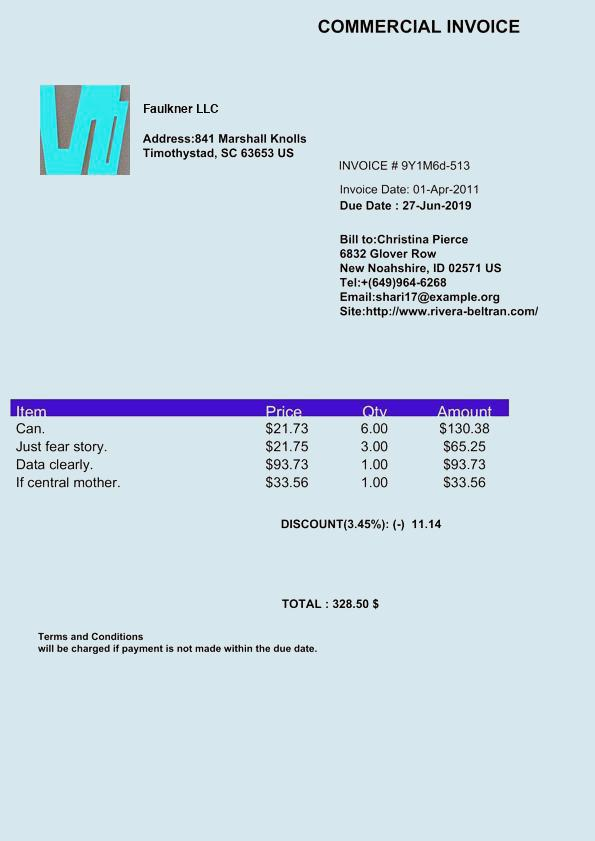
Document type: Invoice